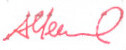
Signature of: andrzej hennel